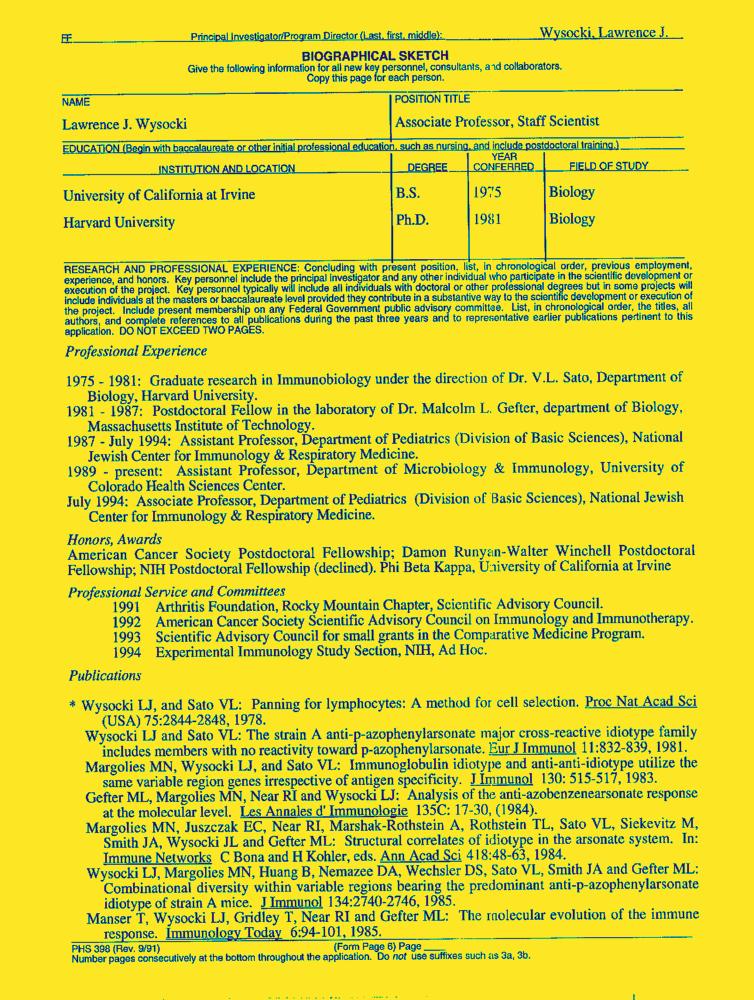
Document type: Resume-Doc